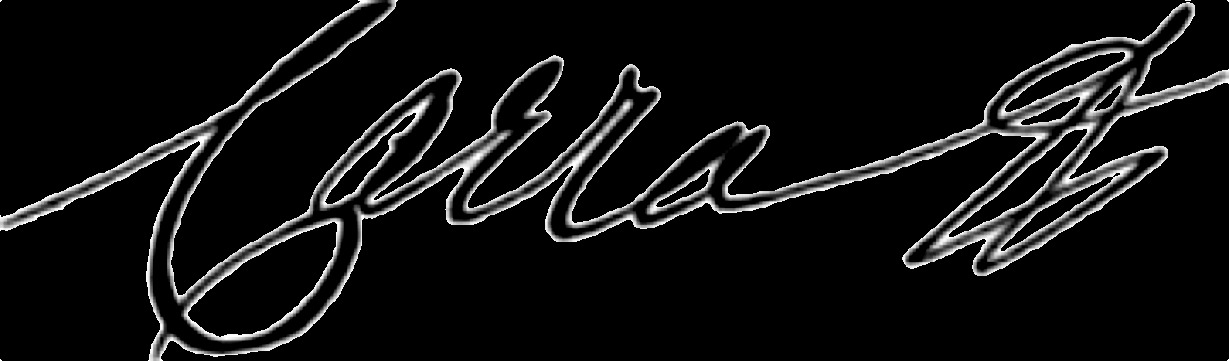
Signature of: jean louis carra